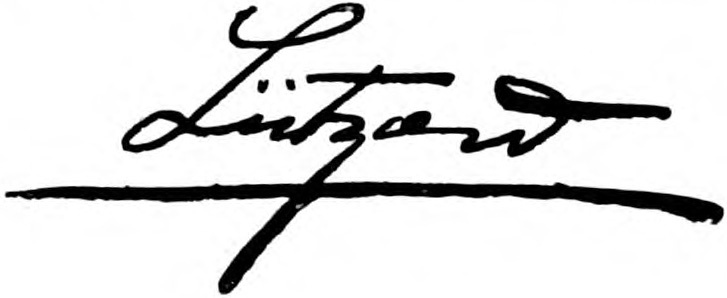
Signature of: count francis lützow